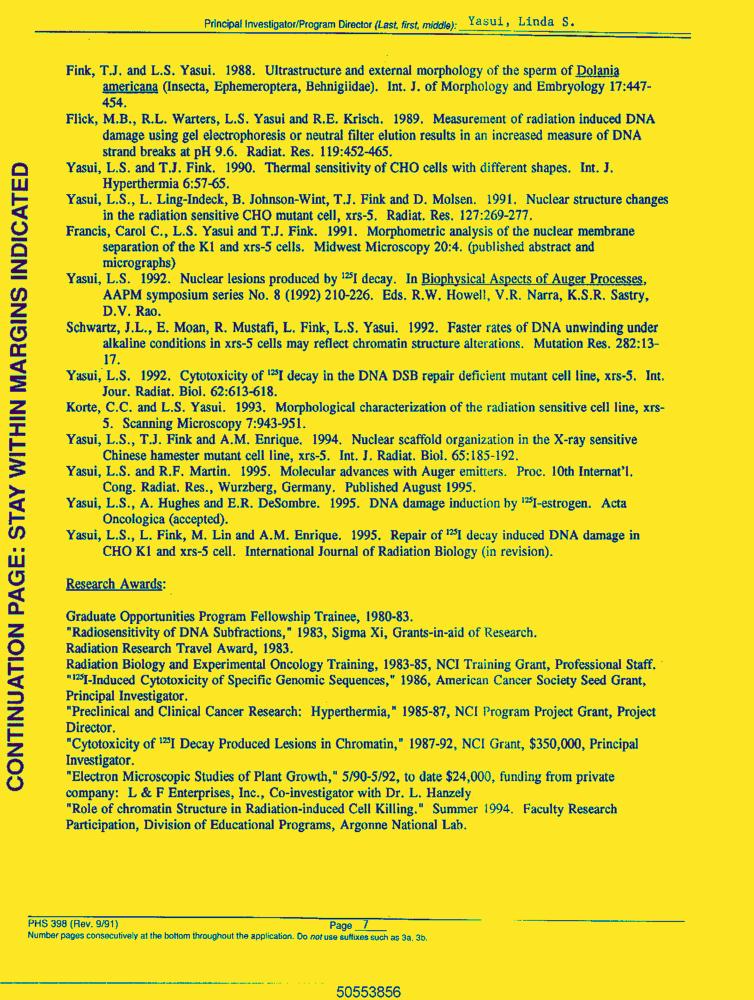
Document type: Resume-Doc